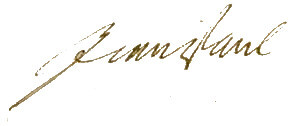
Signature of: jean paul